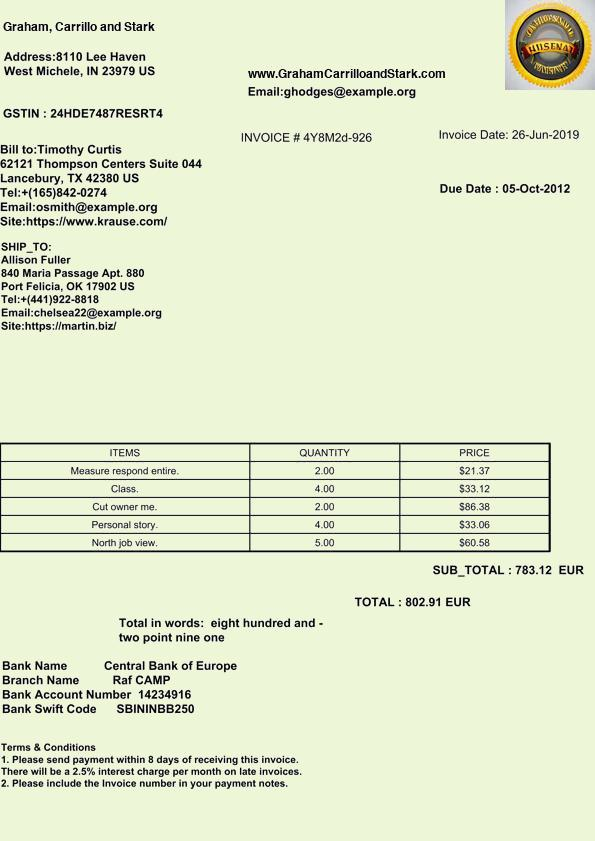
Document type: Invoice